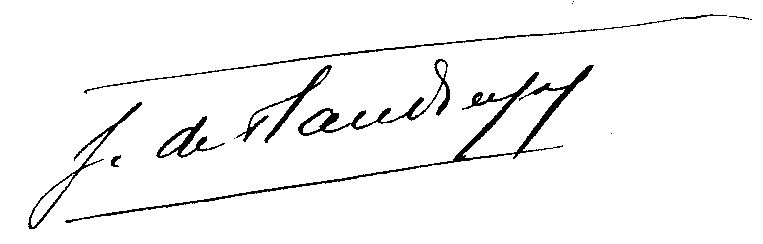
Signature of: jeanne de flandreysy